Question: What tax district, tax-rate area, or tax area code is specified in the document?
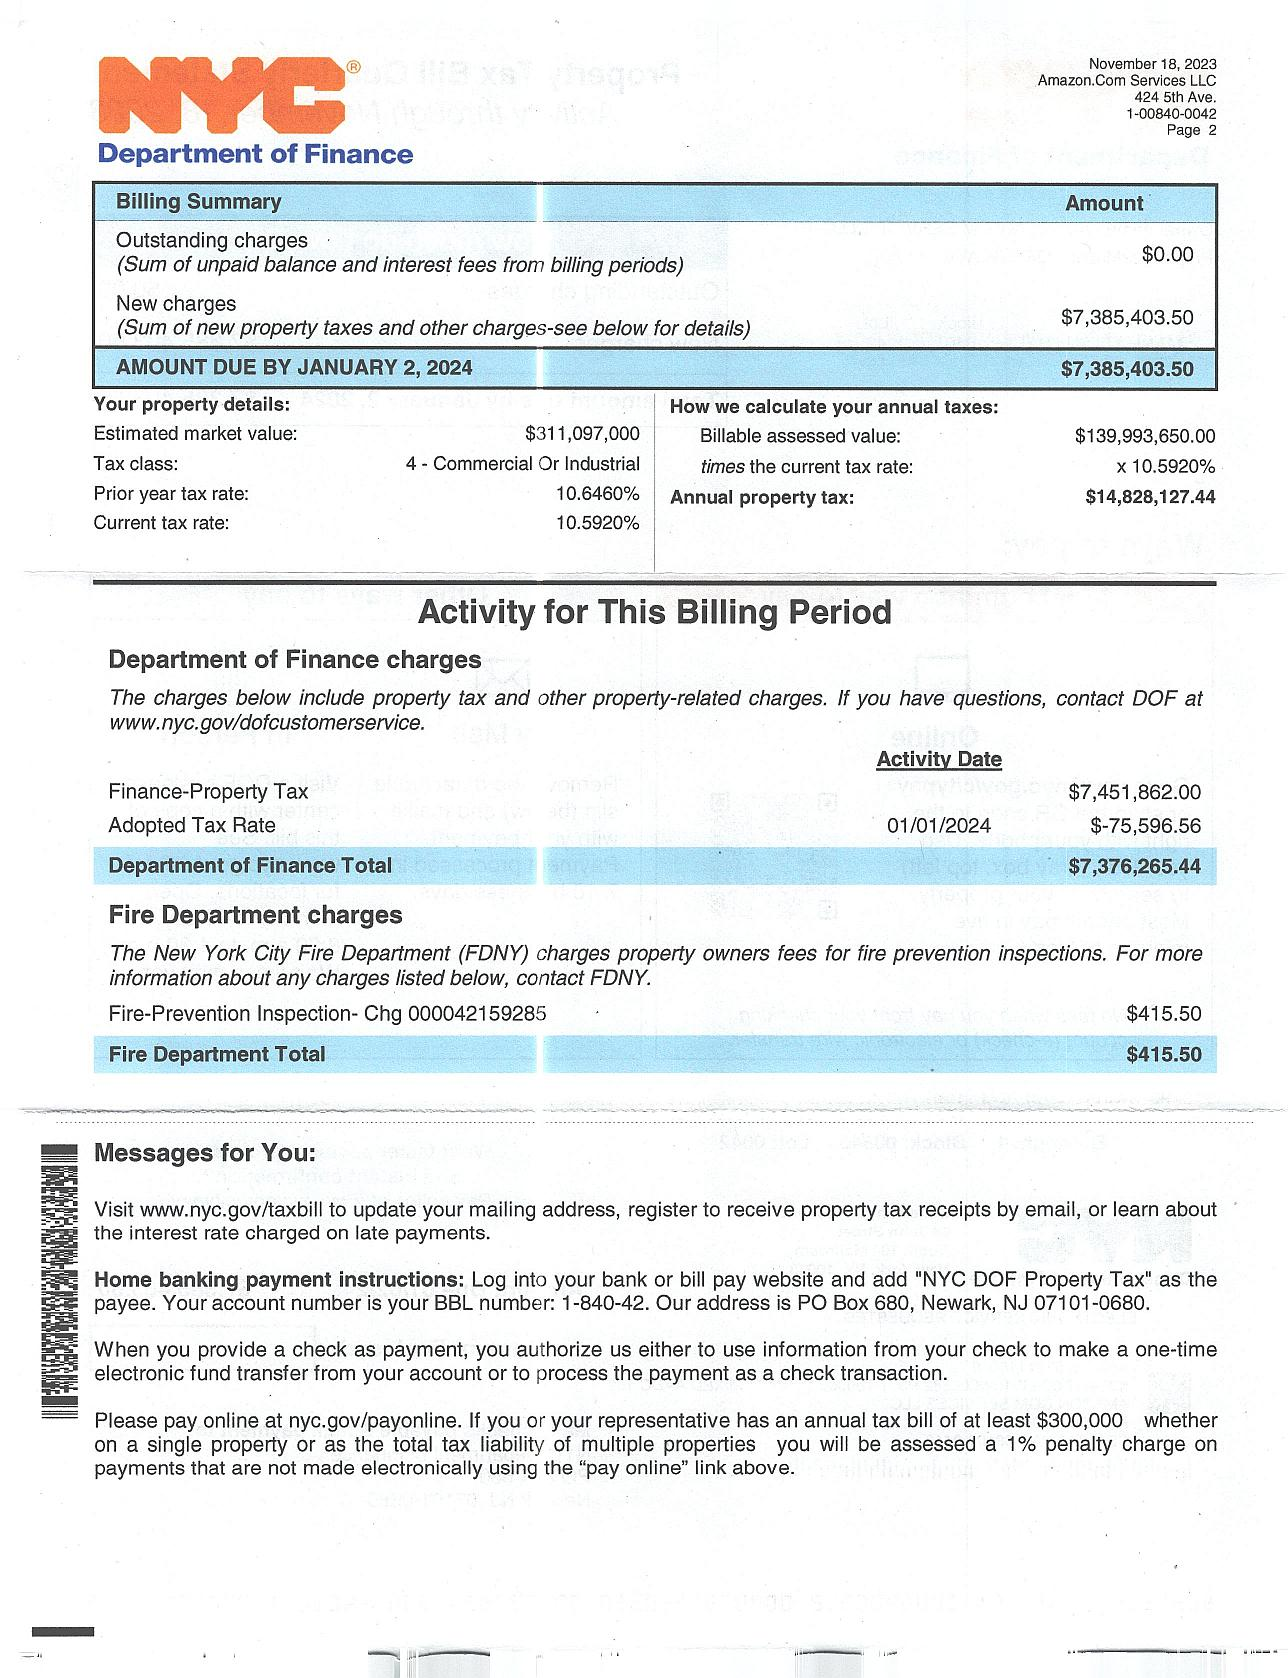
Answer: "x 10.5920%"